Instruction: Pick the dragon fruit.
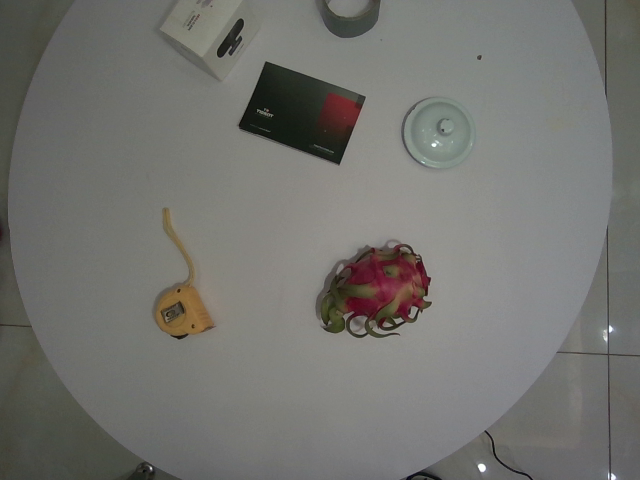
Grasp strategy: vertical